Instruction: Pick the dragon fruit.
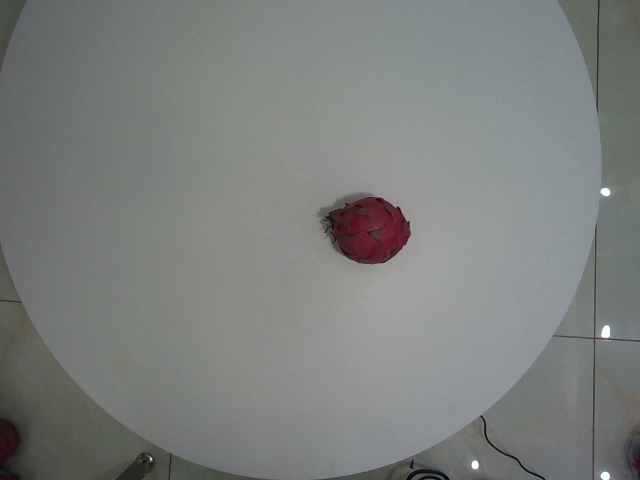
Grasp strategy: vertical